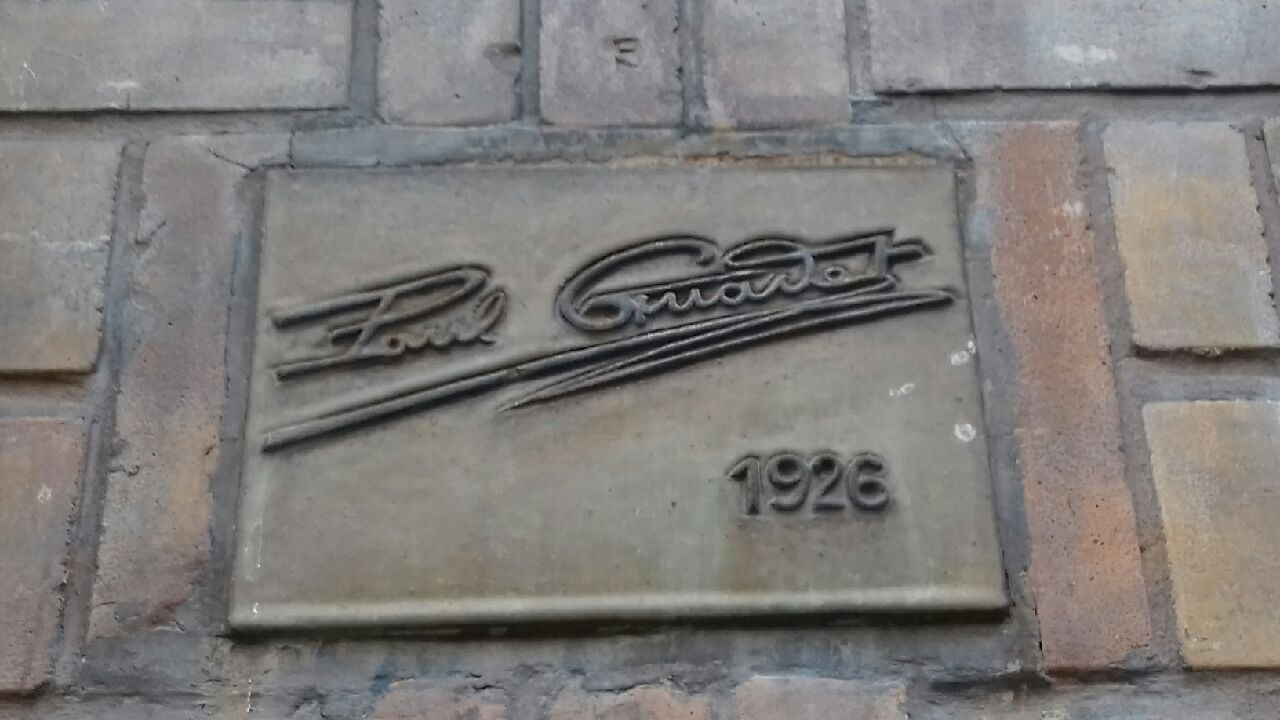
Signature of: paul guadet